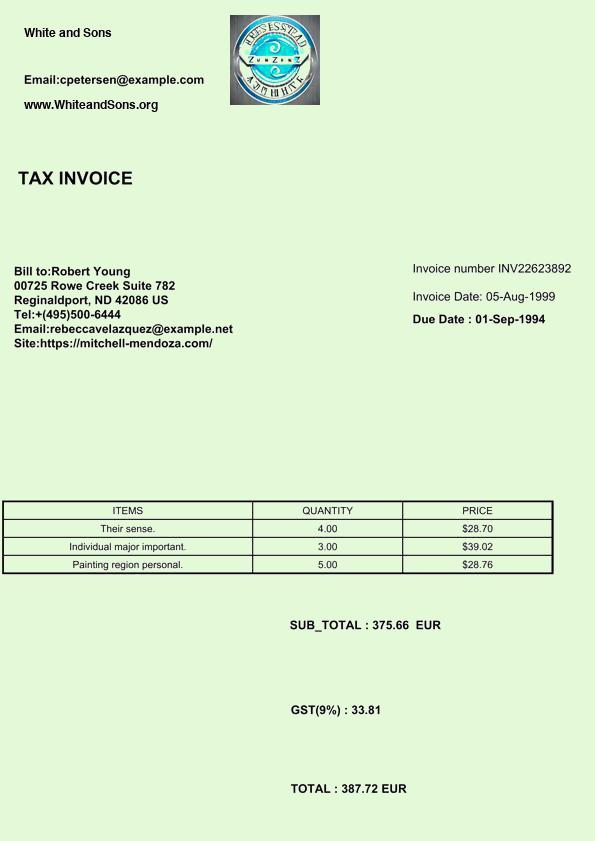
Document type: Invoice